Question: Which state is mentioned in the document?
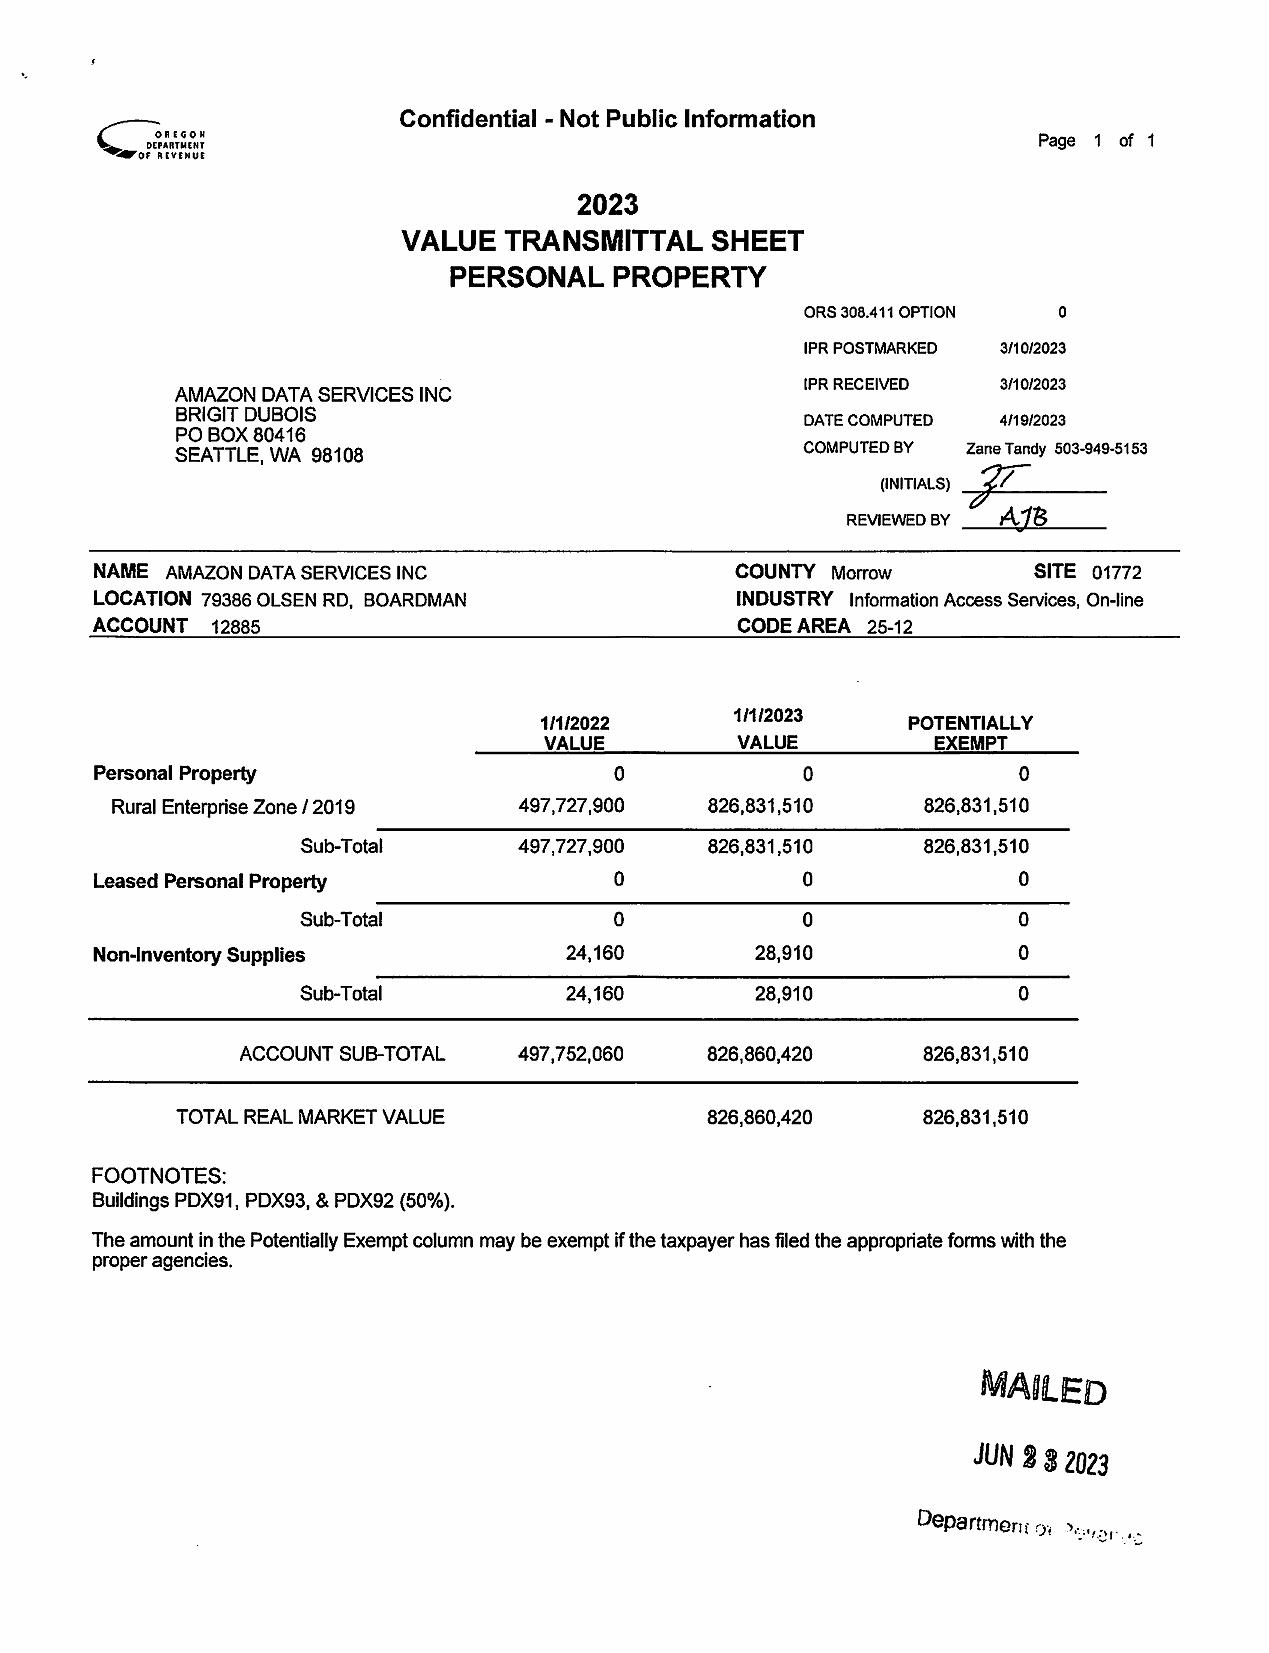
Answer: "WA"